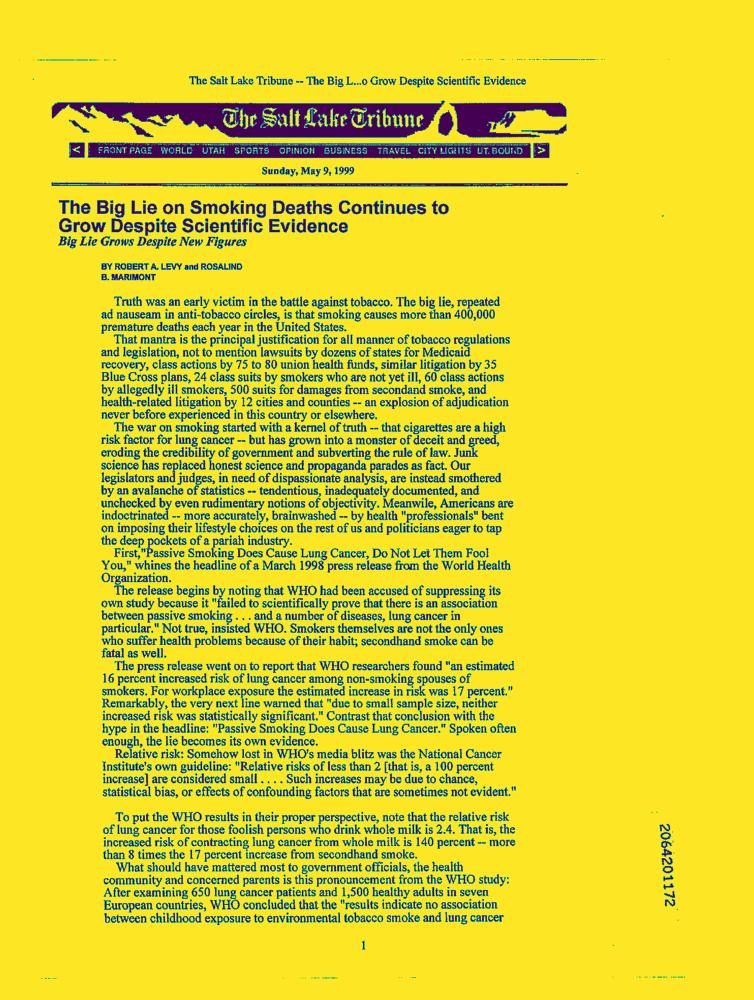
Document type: News-Article